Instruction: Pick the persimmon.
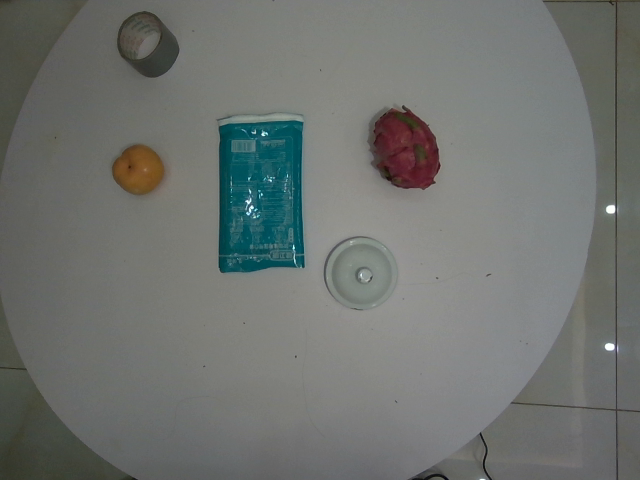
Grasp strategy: vertical